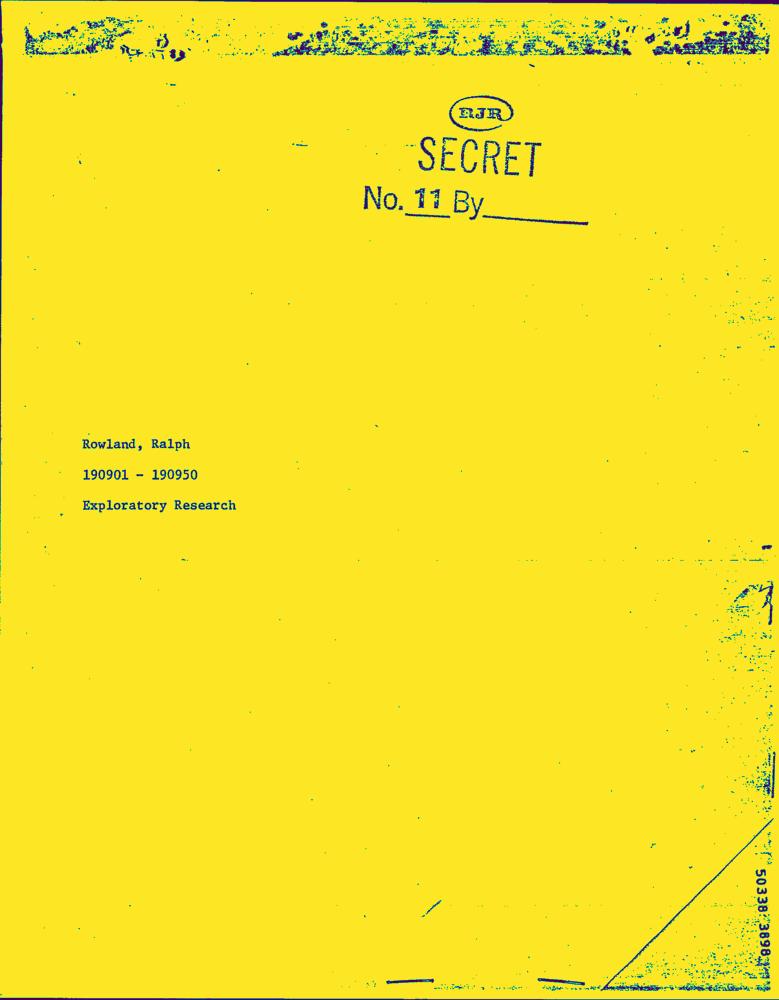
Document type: Hand-Written